Question: What appears to be the issue?
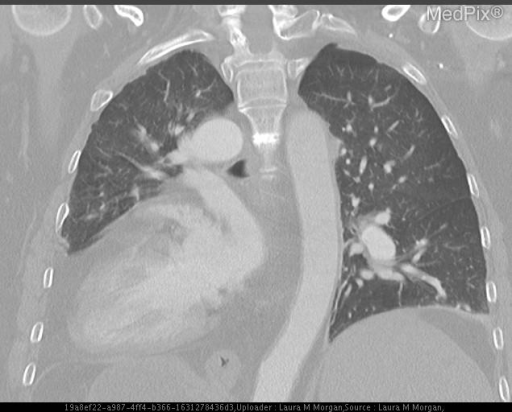
Answer: The findings suggest Two-view chest x-ray:
FINDINGS:  Frontal and lateral radiographic views of the chest demonstrate stable appearance of complete situs inversus.  Left atrial and ventricular enlargement is again noted, grossly stable from prior examination. The lungs are grossly clear.  Median sternotomy wires remain intact.  Degenerative changes are visualized throughout the bony structures.

IMPRESSION:
1. Stable appearance of left atrial and ventricular enlargement in the setting of dextrocardia.

PA PROTOCOL CHEST CT:
FINDINGS:  There are sternotomy wires surrounded by bone, suggesting surgery at a young age.  There is mirror image anatomy of the heart and upper abdominal organs, findings consistent with the patient"s known situs inversus.  The patient has a left-sided aortic arch with mirror image branching vessels.

The right side of the heart is enlarged, as is the main pulmonary artery, which demonstrates some possible focal narrowing just distal to the pulmonic valve.

There is no evidence of pulmonary embolism.  There is focal band-like attenuation in the lower lungs, likely representing bibasilar atelectasis. No bronchiectasis is seen.

IMPRESSION:
1. Findings consistent with situs inversus with a left aortic arch and mirror image branching vessels.
2.  No evidence of pulmonary embolism.

CT HEMATURIA PROTOCOL (ABDOMEN/PELVIS):
FINDINGS:  Situs inversus is noted.. There is mirror image anatomy of the heart and upper abdominal organs, findings consistent with the patient's known situs inversus.  The patient has a left-sided aortic arch with mirror image branching vessels.

The right side of the heart is enlarged, as is the main pulmonary artery, which demonstrates some possible focal narrowing just distal to the pulmonic valve.. The patient might have a history of 64 y.o. woman with symptoms of pulmonary embolism..